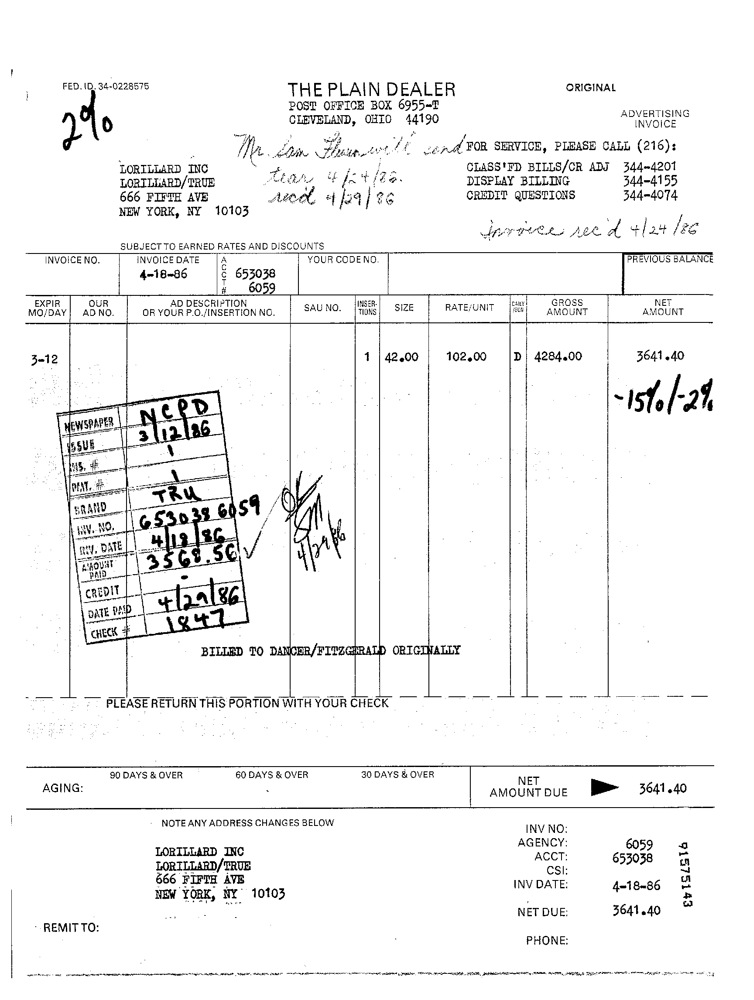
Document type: Invoice